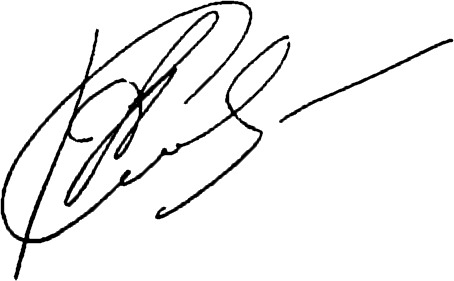
Signature of: andrii kliuev